Patient: Male, age 32
A 32-year-old man with no previously known medical history presented to our institution, from a primary care office, for worsening dyspnea, cough and elevated glucose. Very limited information was obtained from the patient as he spoke a unique language from Guatemala called Tz'utujil, for which language interpretation was not available. In the emergency department he was diaphoretic, in the tripod position, and in moderate respiratory distress.
His condition was guarded initially on 10L oxymizer. Blood glucose was noted to be 415mg/dL. Chest x-ray was immediately performed and demonstrated subcutaneous air and pneumomediastinum. Chest CT was subsequently performed, revealing extensive right sided infiltration with probable erosion of the right mainstem bronchus, pulmonary emphysema in the right-sided airways, as well as right upper lobe (RUL) and right middle lobe (RML) infiltrates and centrilobular ground-glass nodules were also noted (Fig. 1). He was subsequently intubated due to increasing distress with a 35 french left sided, double lumen endobronchial tube (ET), performed under endoscopic guidance with a bronchoscope. Bronchoscopy revealed erythema at the carina along with copious thick, white secretions that extended into the left and right mainstem bronchus. Saline was used to wash and suction the secretions. Empiric antibiotic and anti-fungal treatment were started with Vancomycin, Piperacillin-Tazobactam, Doxycycline and Voriconazole. In addition, he was maintained on airborne precautions due to concern for tuberculosis. HIV testing, respiratory multiplex PCR, aspergillus antibodies, and blood cultures were obtained at this time. He was then transferred via helicopter to our tertiary institution for evaluation for interventional pulmonology.
Cardiothoracic surgery evaluated the patient for bronchomediastinal fistula and recommended proceeding with further bronchoscopic intervention. Fiberoptic bronchoscopy was performed in the intensive care unit. Bronchoscopy revealed extensive submucosal sloughing and necrosis of the carina, right mainstem, right bronchus intermedius and RML lateral segment. In addition, there was an endobronchial flap with purulent material in the right mainstem bronchus. Broncheoalveolar lavage was obtained of the right lung as well as endobronchial biopsies of the right mainstem (Fig. 2). Continued broncoscopic management was recommended by cardiothoracic surgery at this time, with repeat debridement. The patient later became hypotensive requiring vasopressors, and broad-spectrum antibiotics and anti-fungal agents were continued.
On hospital day 3, acid fast bacilli smear resulted as negative, bronchiolar alveolar lavage cultures grew rhizopus, candida (albicans or candida dubliniensis), and endobronchial biopsies revealed necrotic tissue with fungal hyphae suggestive of mucor species, as well as actinomyces (Fig. 3). His anti-fungal coverage was switched to liposomal Amphotericin B and micafungin. It was agreed that the etiology of patient's disease was invasive mucormycosis causing bronchial erosion and an MRI of the brain was ordered to look for fungal disease. Right sided mastoiditis was found with no other findings identified.
The following day, the ventilator alarmed for high peak pressures. The ET appeared to be obstructed. An approximately 10cm long blood clot was retrieved from the ET, followed by large amounts of bright red blood. The patient was unable to be adequately ventilated or oxygenated and went into PEA arrest. Advanced cardiac life support (ACLS) protocol was immediately started. ET exchange was performed under glidescope visualization. Massive transfusion protocol was initiated simultaneously. Subsequently, crepitus was noted from mid-thigh to forehead, and bilateral needle decompression was performed with air and bright red blood return. ACLS protocol was continued for a total of 35 minutes, at which time the patient was pronounced dead.
Keywords: bronchomediastinal fistula, massive hemoptysis, mediastinal emphysema, mucormycosis, rhizopus
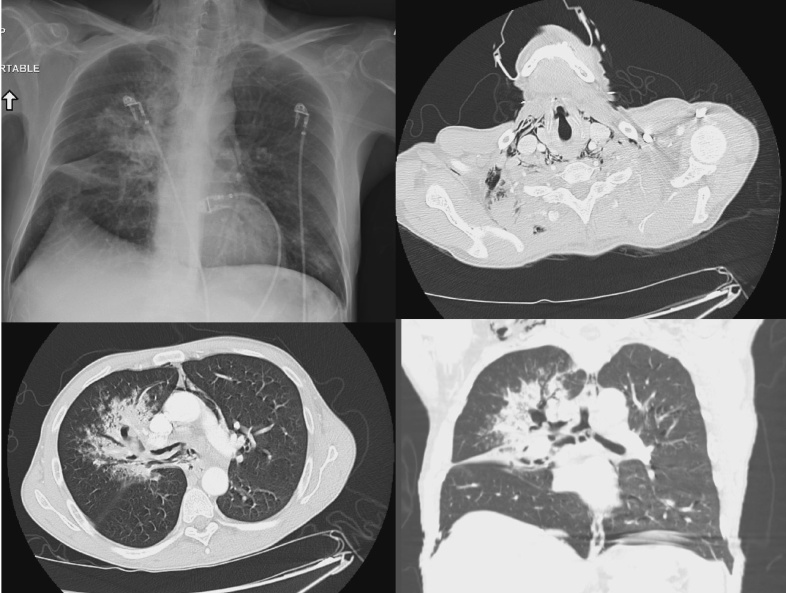
Image caption: Top left: Initial chest x-ray on presentation showing right sided opacities and sub-cutaneous air in the neck. Top right: Axial cut of chest CT showing mediastinal air. Bottom right: Axial cut of CT demonstrating bronchomediastinal fistulas with necrotizing pneumonia. Bottom right: Coronal cut of the chest CT further demonstrating necrotizing areas in the right main bronchus and necrotizing pneumonia.